Question: In what way does the history help explain the case?
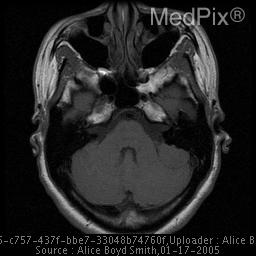
Answer: The patient's history of 31 year old female with chronic headaches. is key in understanding the case.